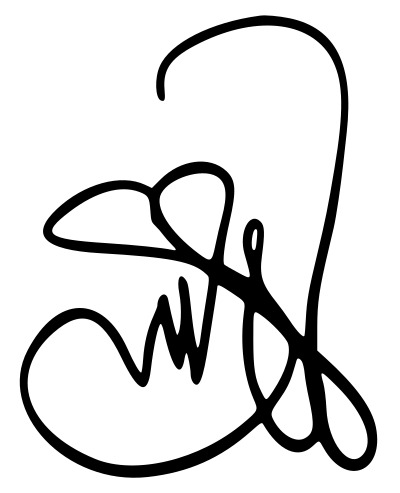
Signature of: q6096